Question: How does the patient history play a role?
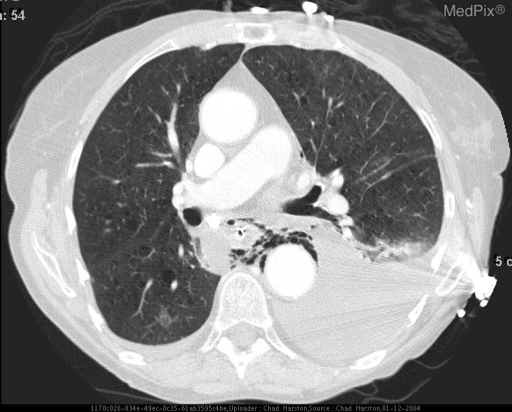
Answer: The patient's history of 85 year old woman reported vomiting several times after eating, probably secondary to food poisoning. While retching she experienced sudden severe pain in her mid chest and began to vomit blood. is key in understanding the case.